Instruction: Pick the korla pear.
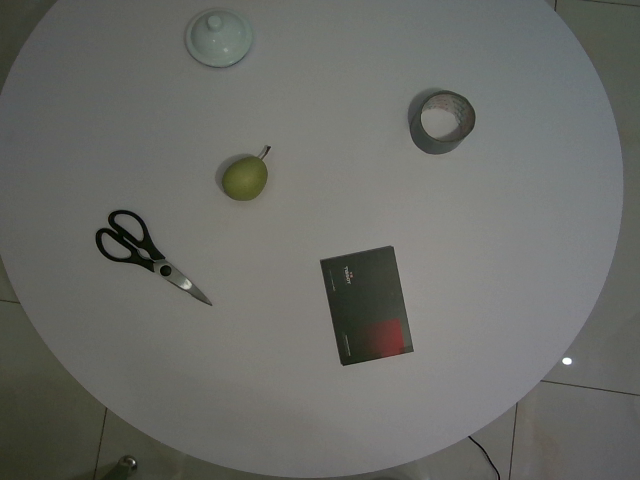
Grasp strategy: vertical